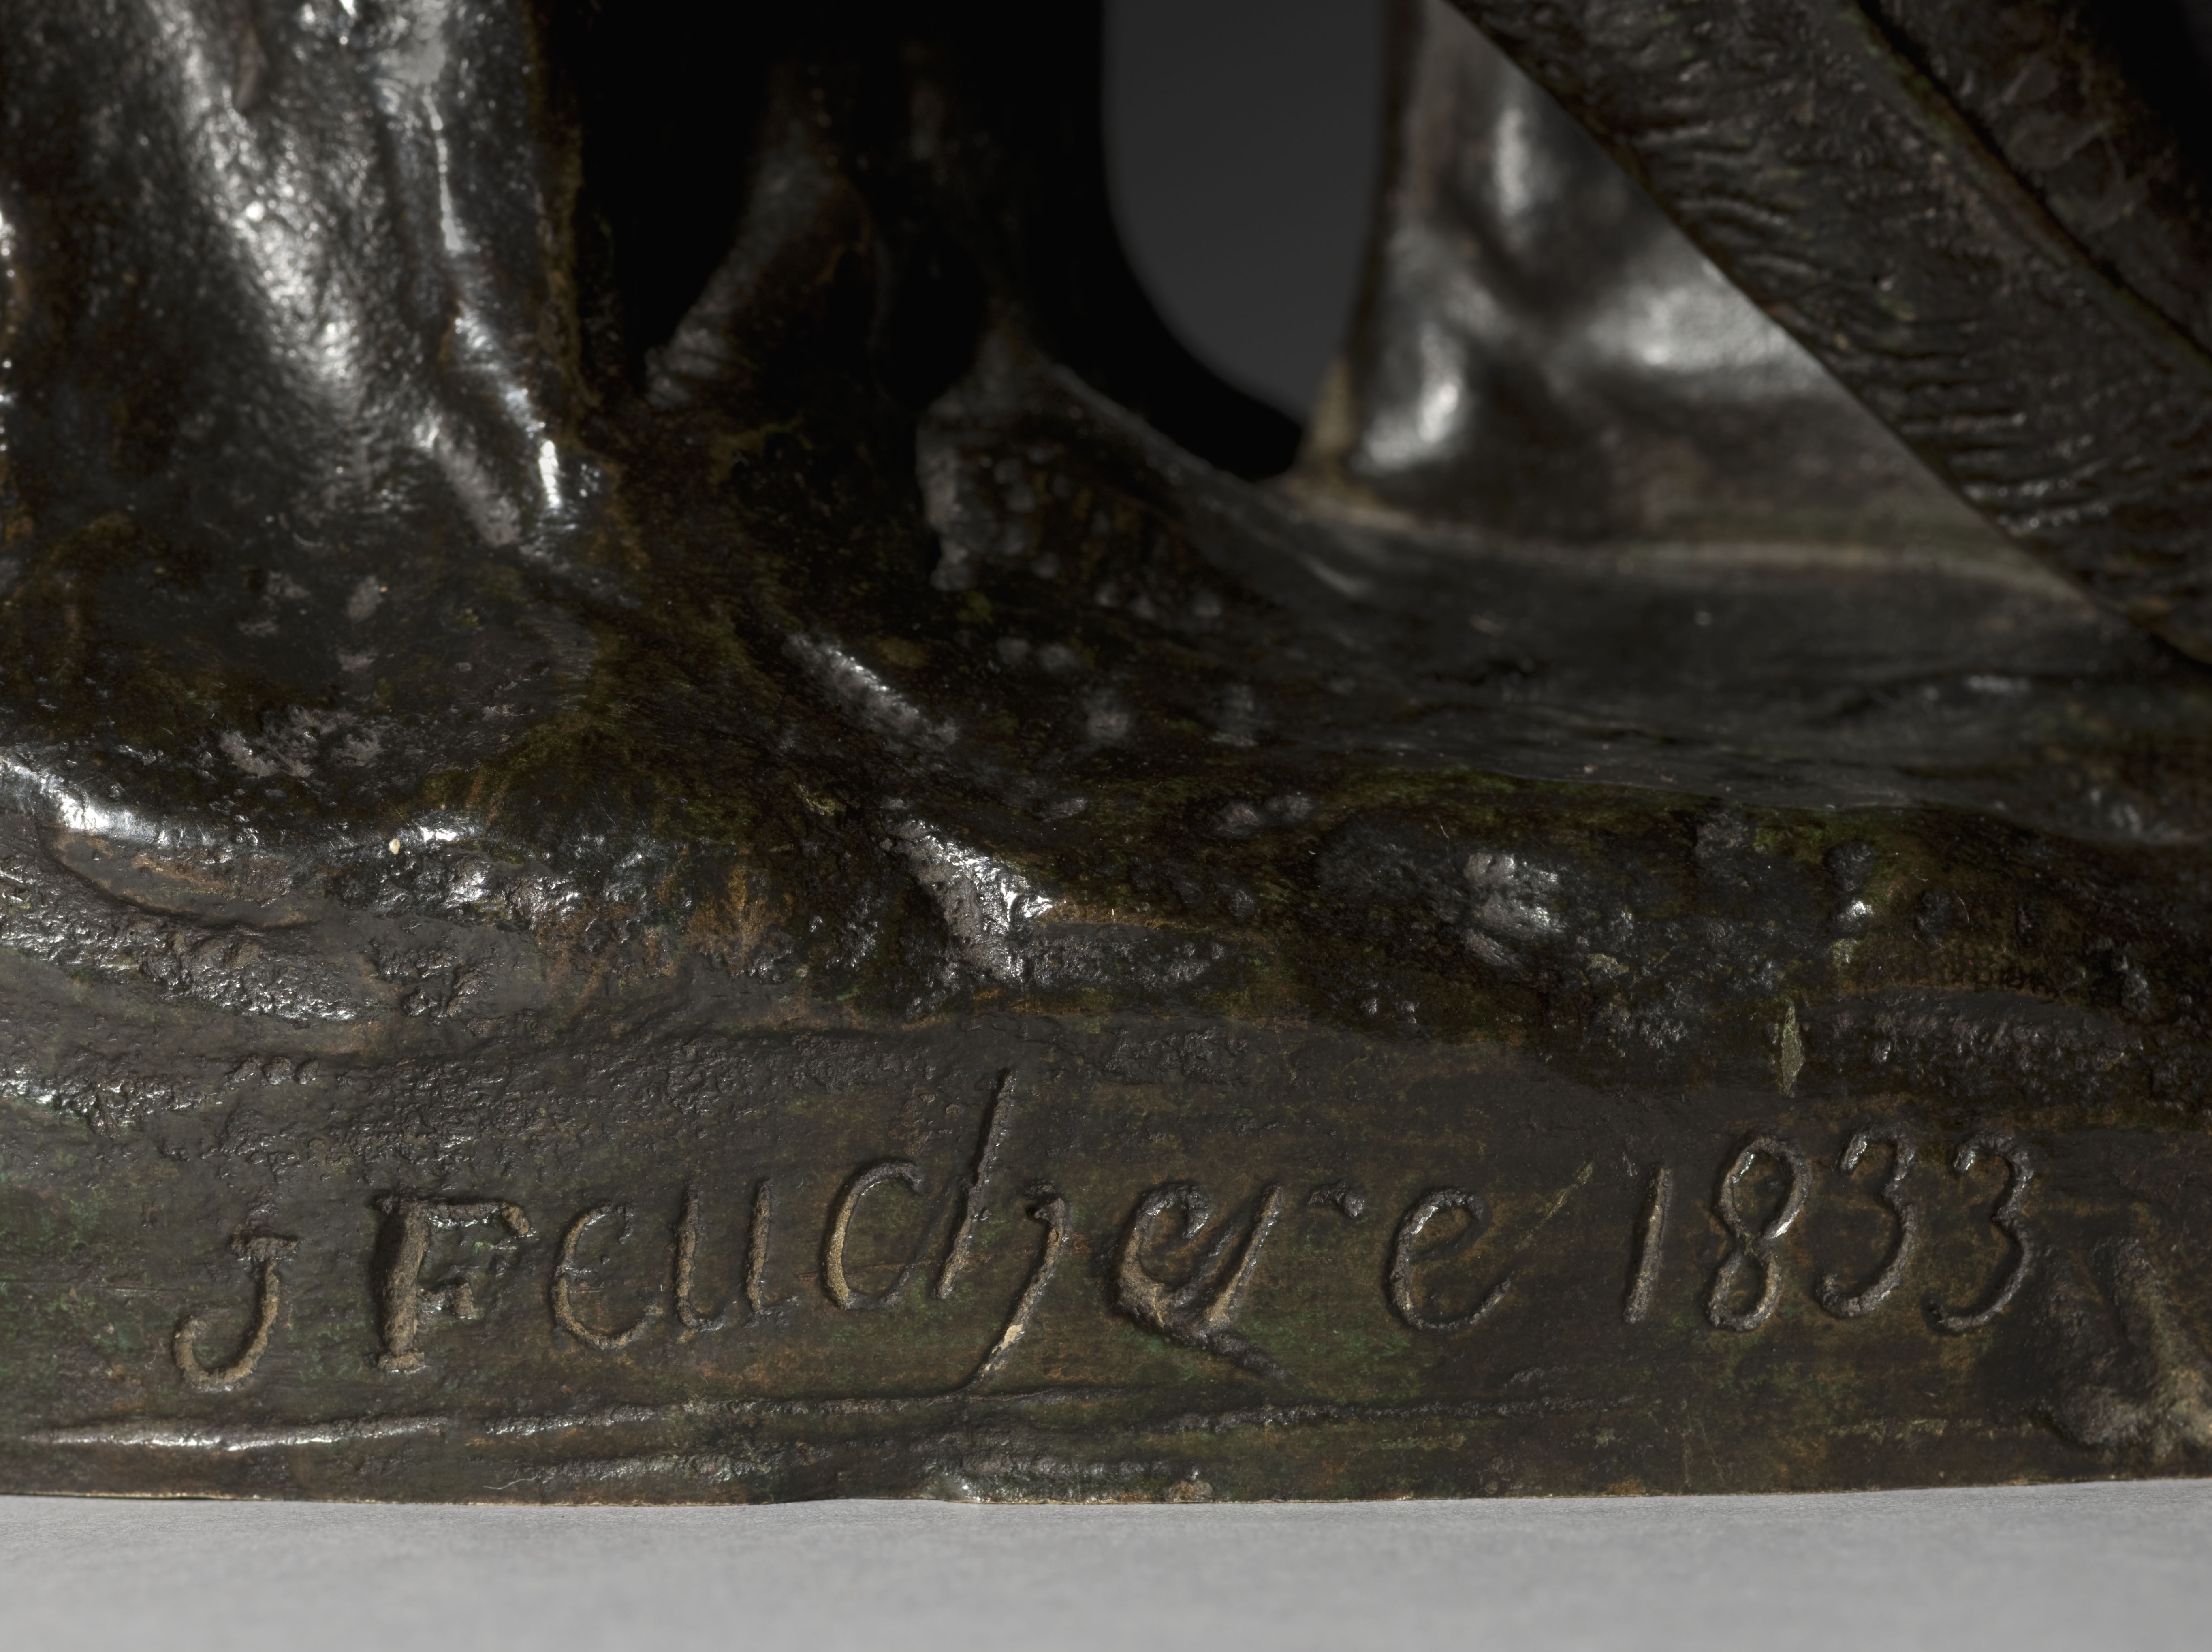
Signature of: jean jacques feuchère